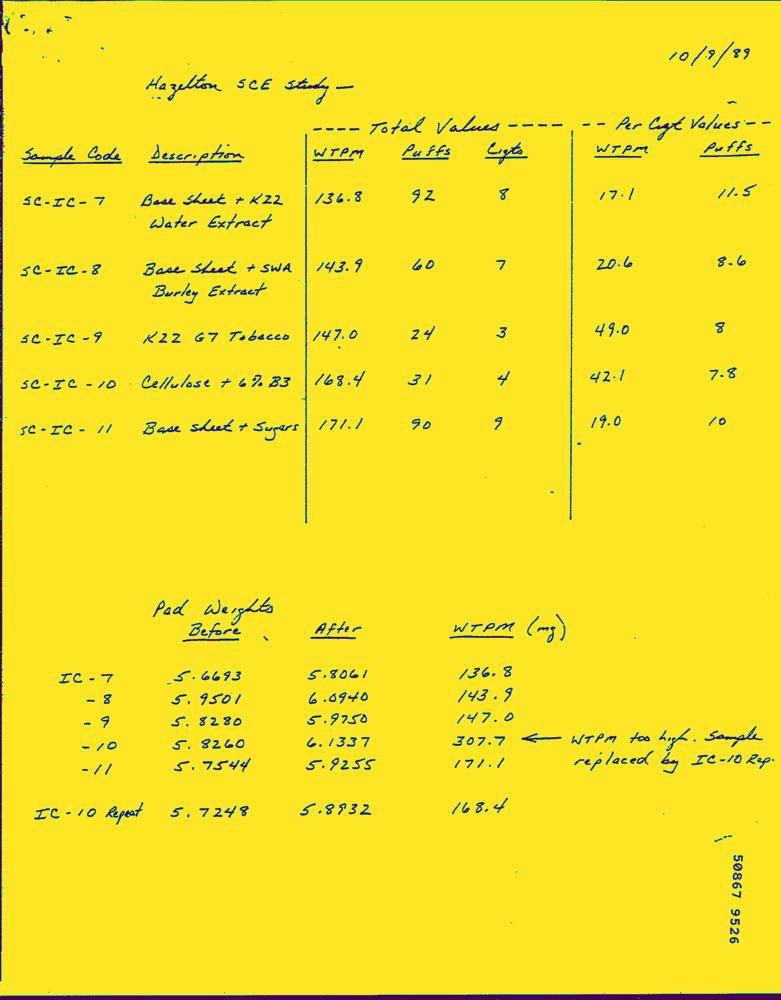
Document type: Hand-Written